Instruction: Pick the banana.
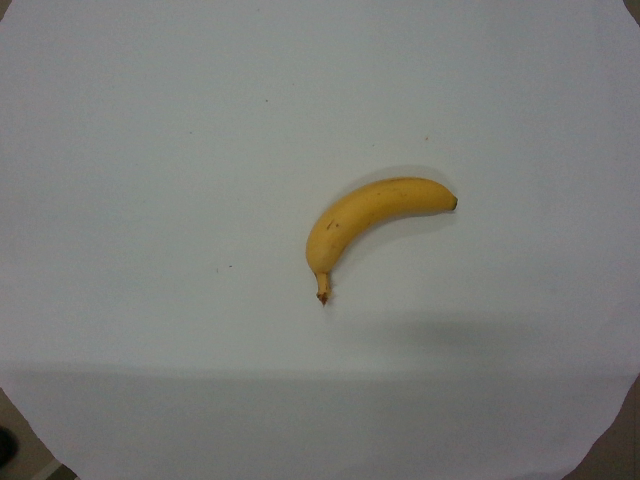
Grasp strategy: vertical